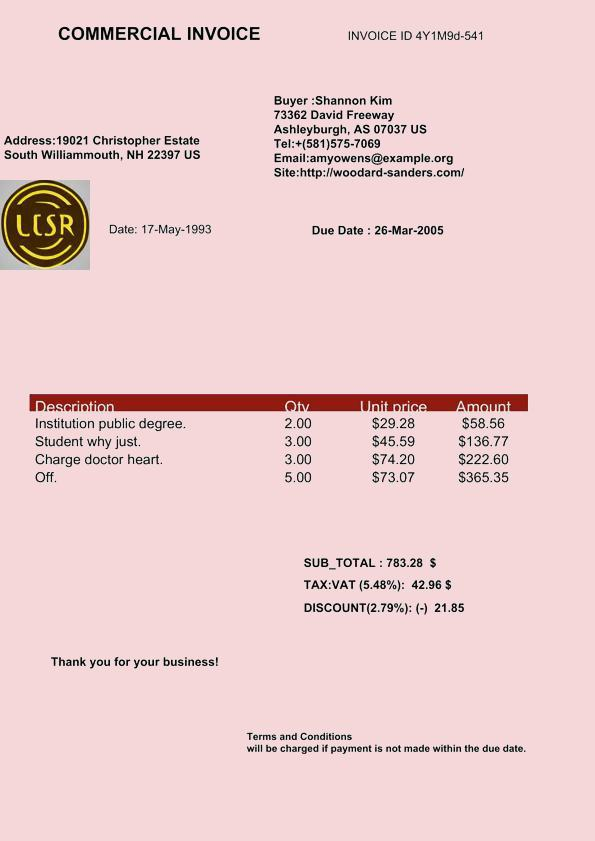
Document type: Invoice